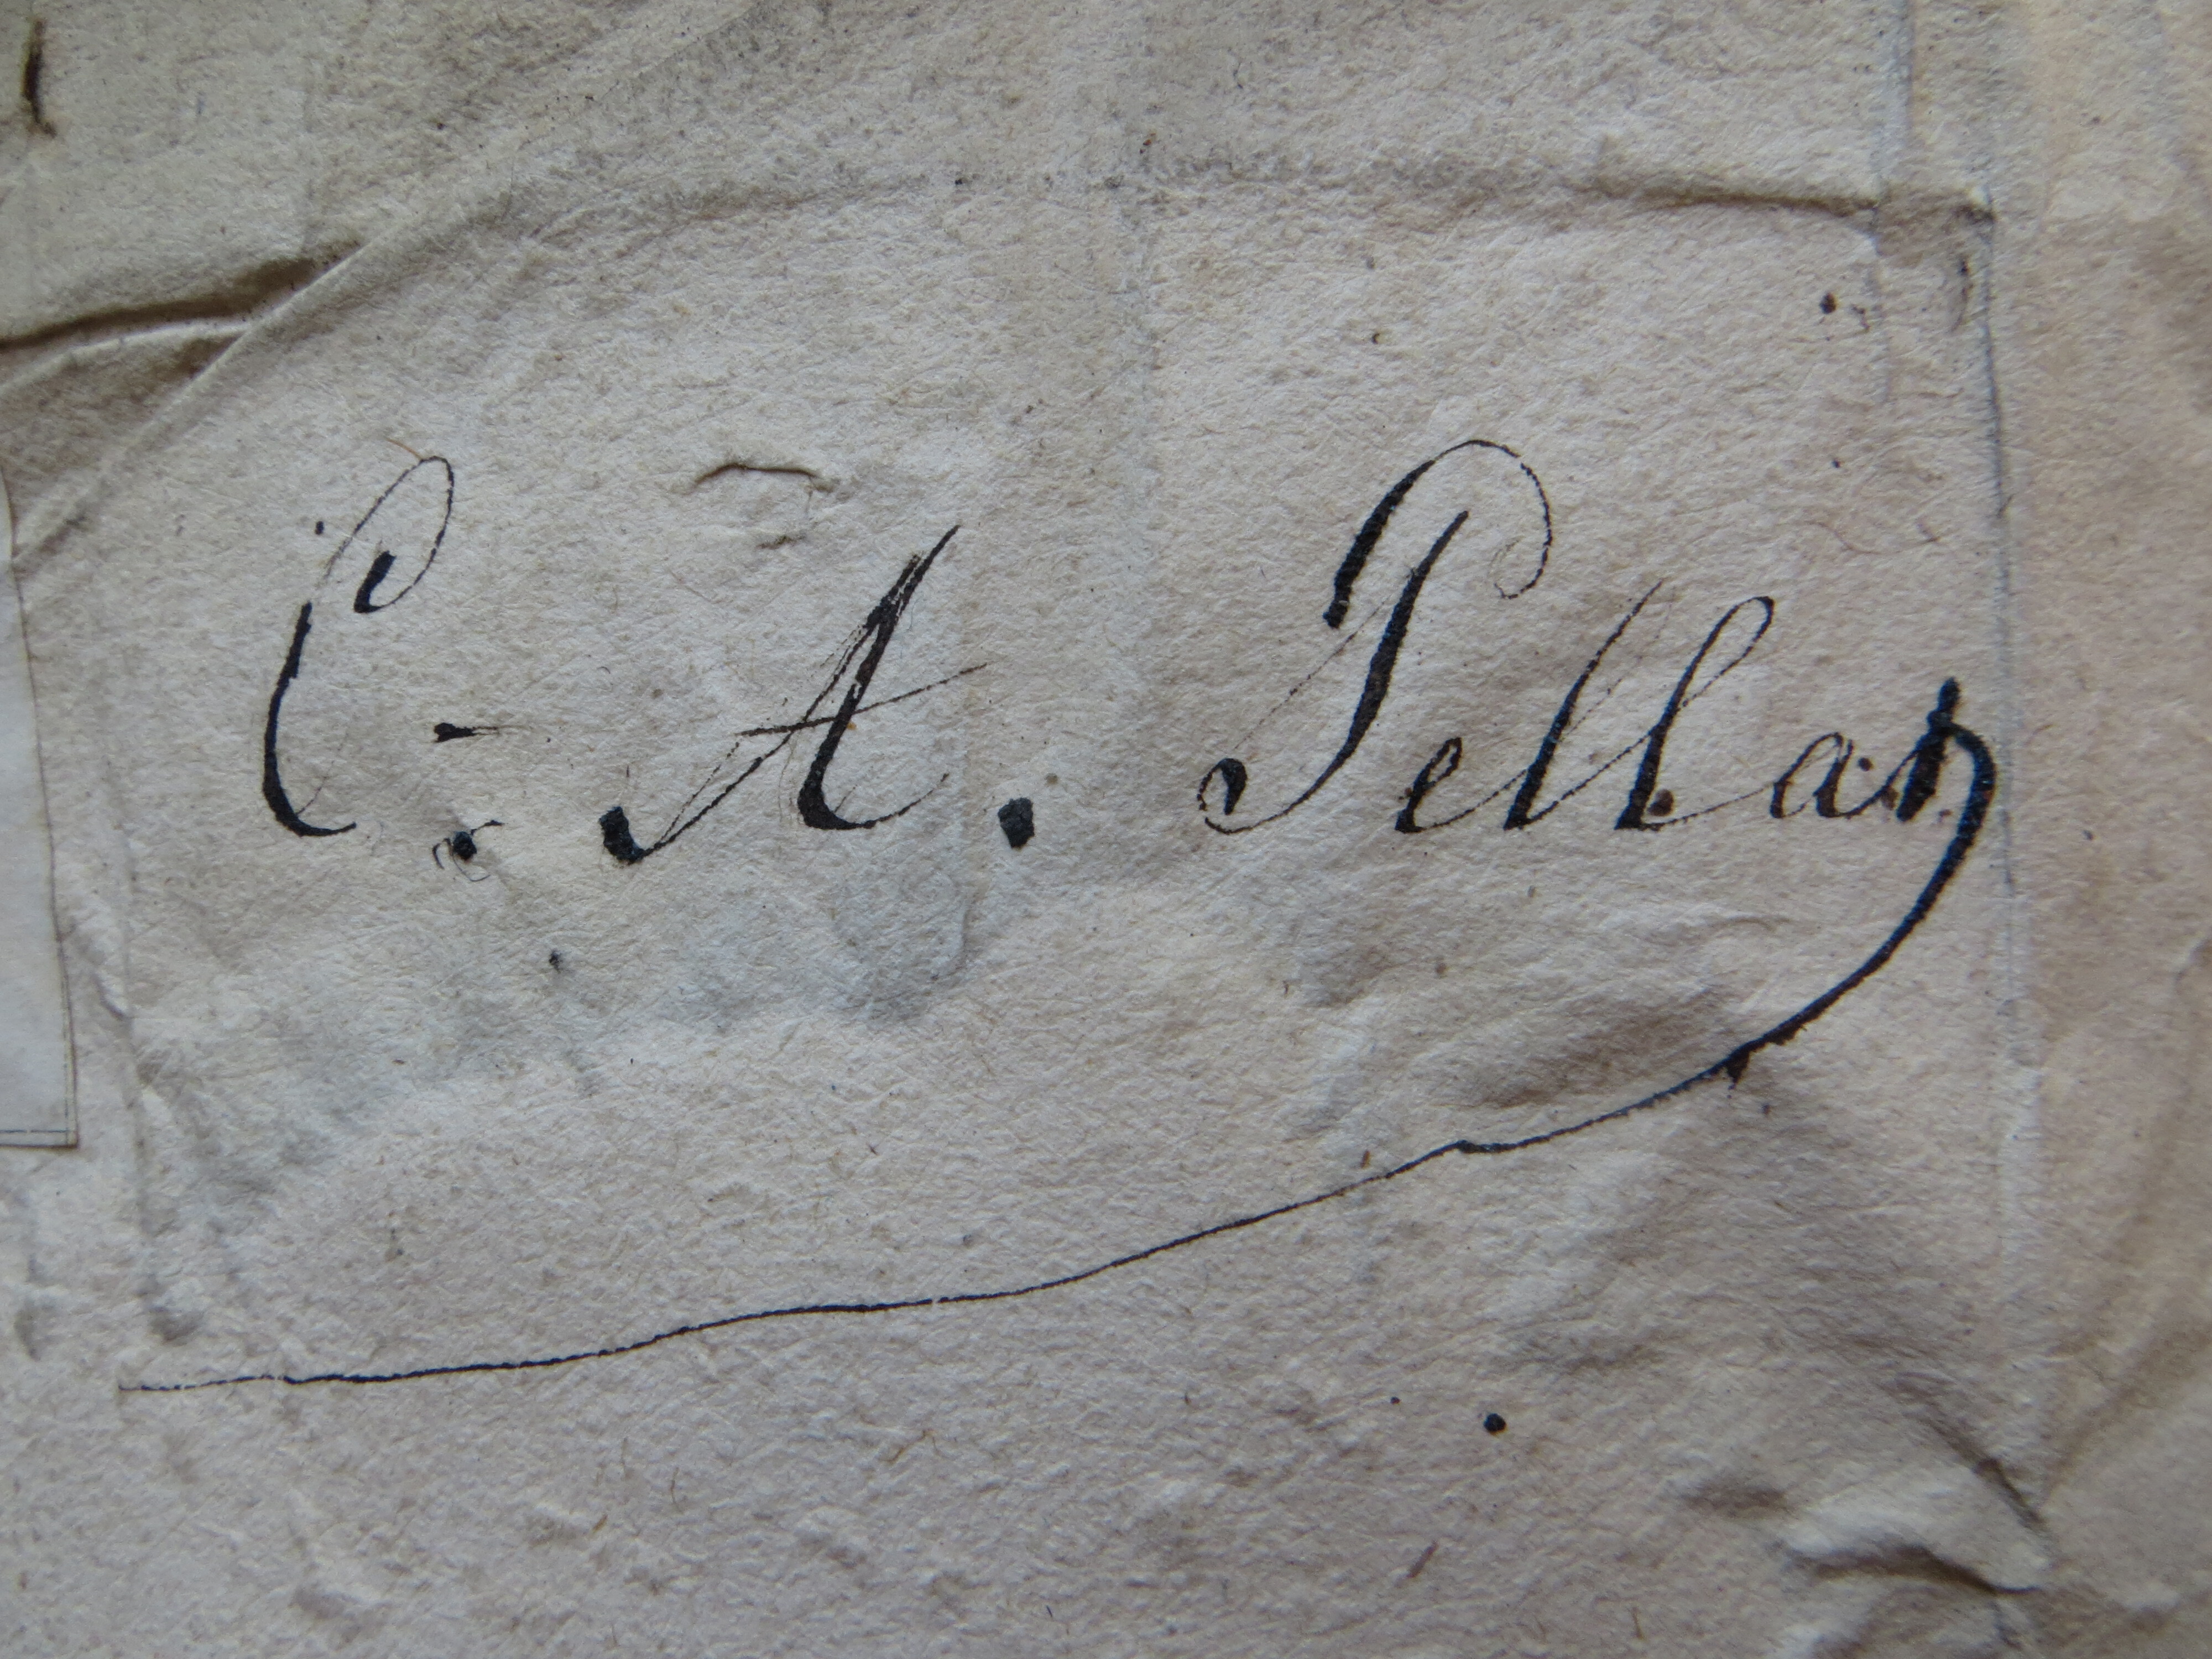
Signature of: charles auguste pellat